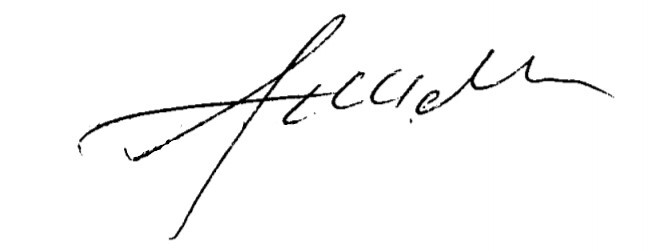
Signature of: andrzej melak